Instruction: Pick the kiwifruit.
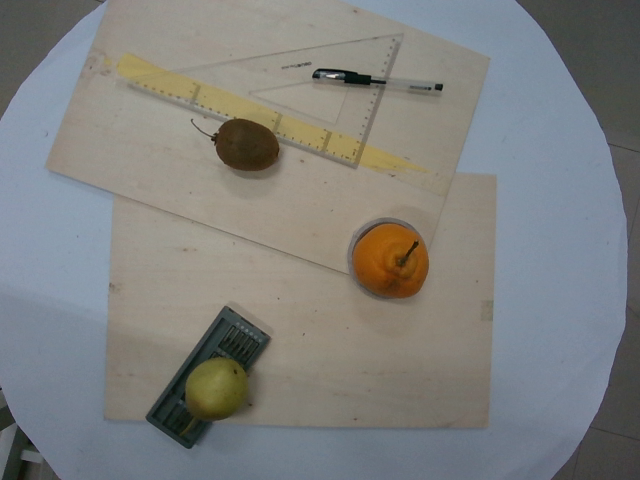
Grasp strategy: vertical